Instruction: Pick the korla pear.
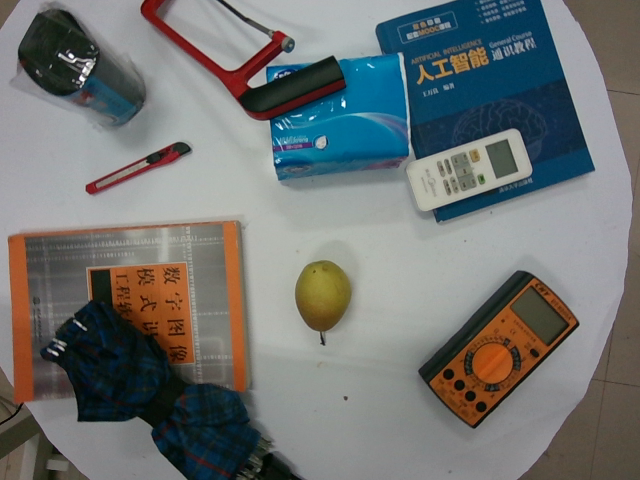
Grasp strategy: vertical